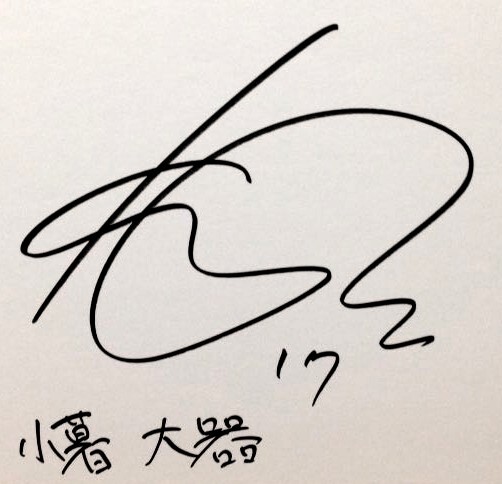
Signature of: daiki kogure